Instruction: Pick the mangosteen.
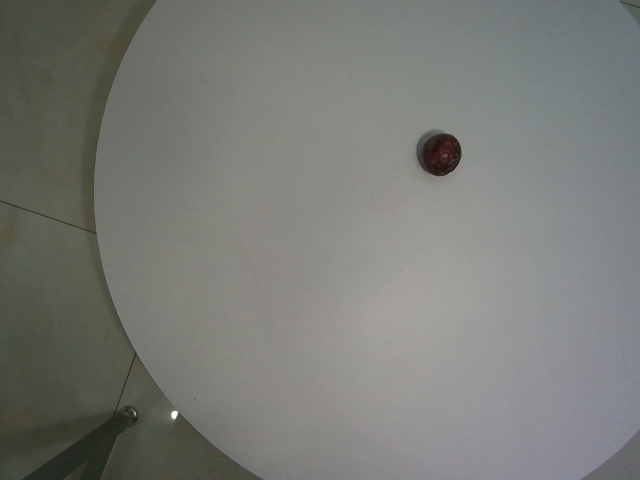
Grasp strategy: vertical